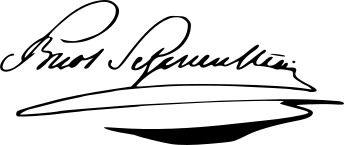
Signature of: count karl ferdinand von buol